Question: How does the patient history play a role?
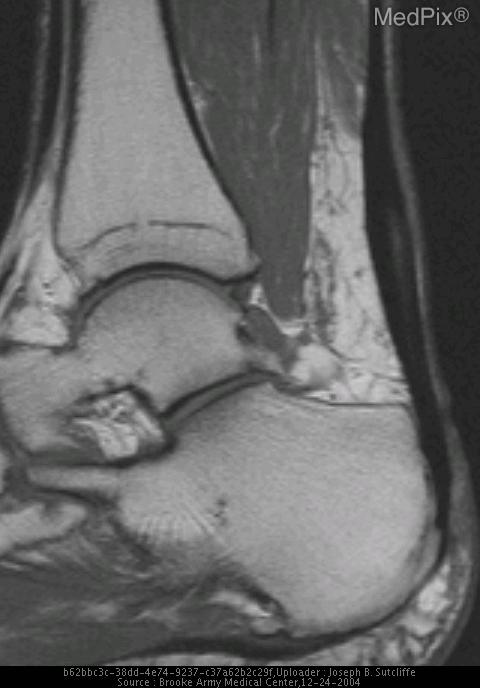
Answer: The patient's history of Left ankle/leg pain and weakness is key in understanding the case.